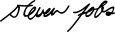
Signature of: steve jobs